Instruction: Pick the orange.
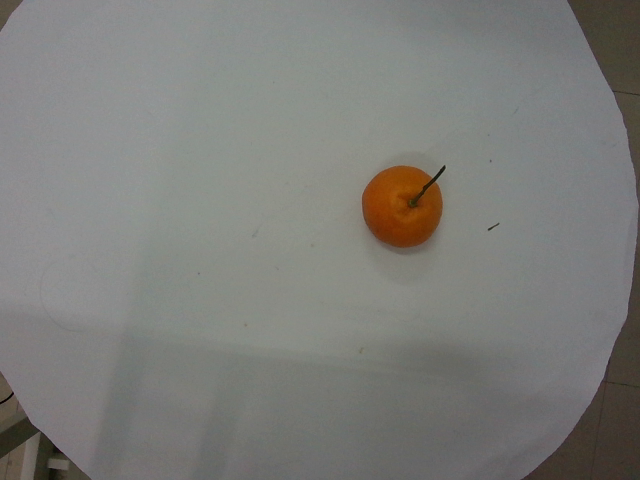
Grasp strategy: vertical